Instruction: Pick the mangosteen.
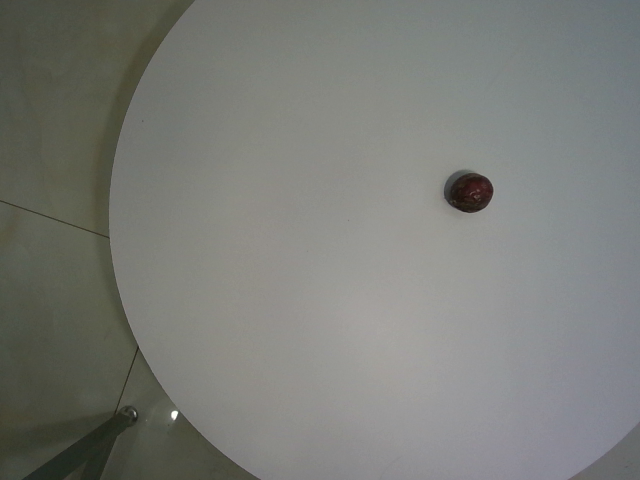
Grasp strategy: vertical